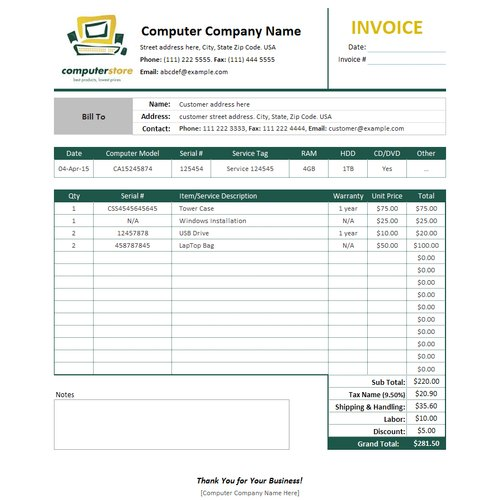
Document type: Invoice